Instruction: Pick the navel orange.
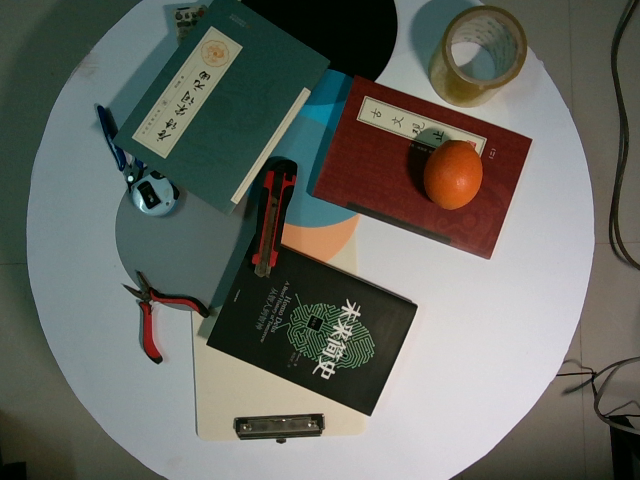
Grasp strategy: vertical